Question: What is the potential diagnosis?
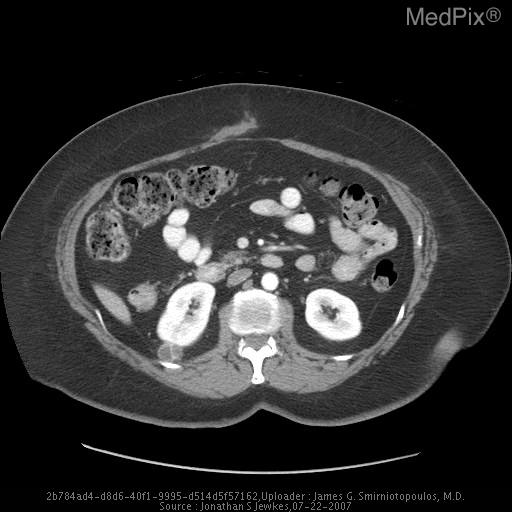
Answer: The possible diagnosis includes •  Renal cell carcinoma
•  Benign complex cyst
•  Oncocytoma (usually solid)
•  Abscess
•  Multilocular Cystic Nephroma (MLCN).